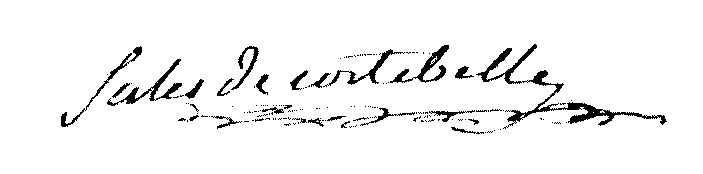
Signature of: françois sales de costebelle